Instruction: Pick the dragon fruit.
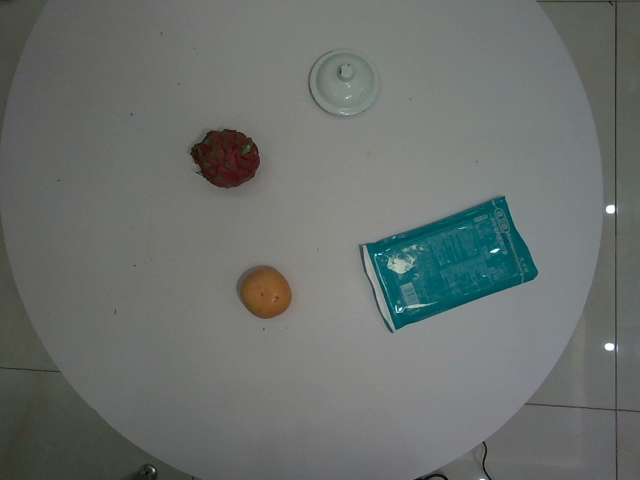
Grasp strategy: vertical